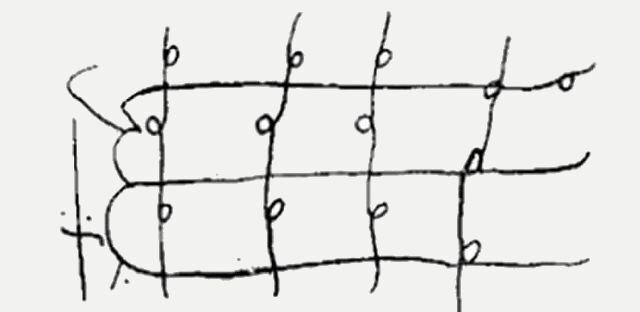
Signature of: ramiro iii of león